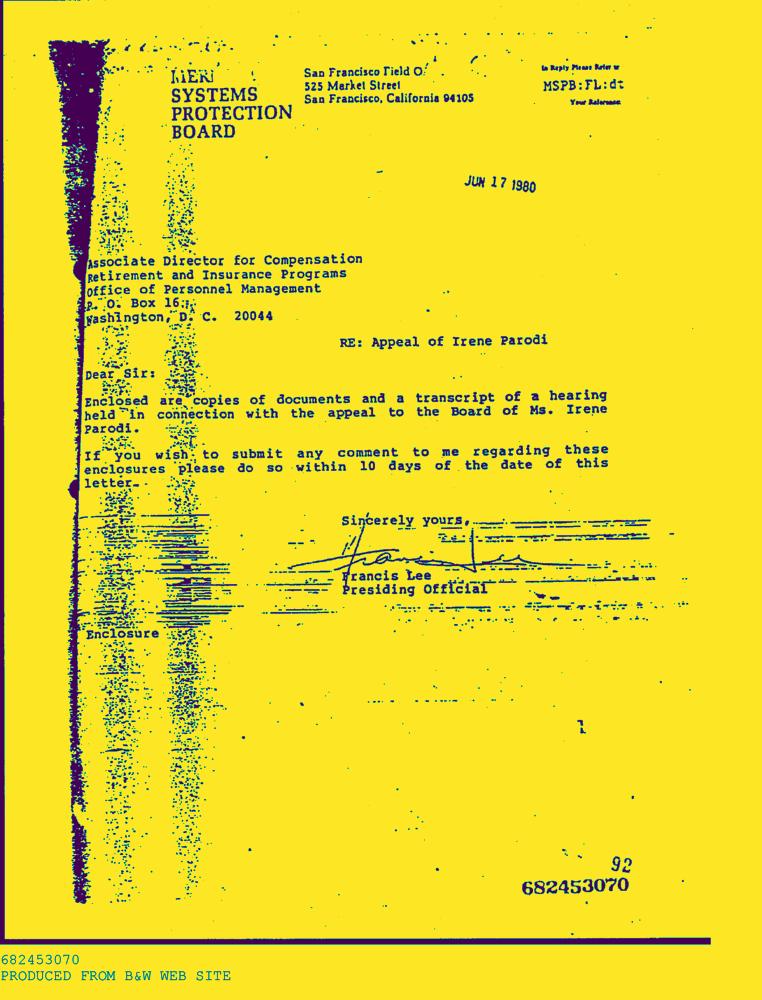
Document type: Letter-Doc